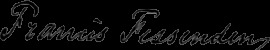
Signature of: francis fessenden